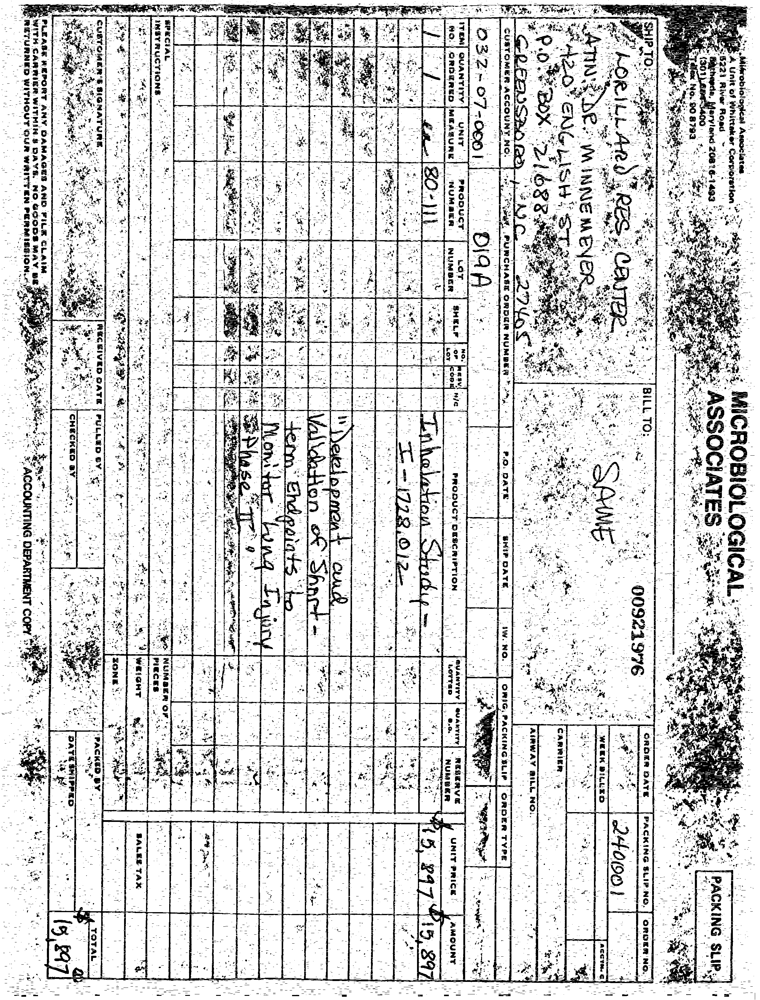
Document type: Invoice